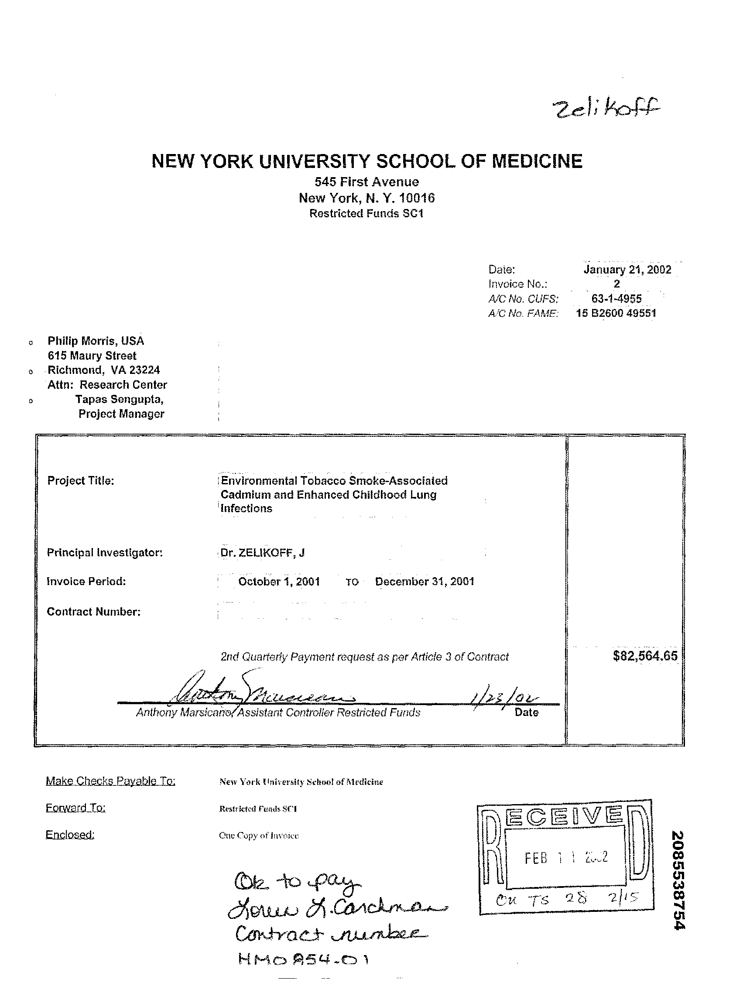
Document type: Invoice